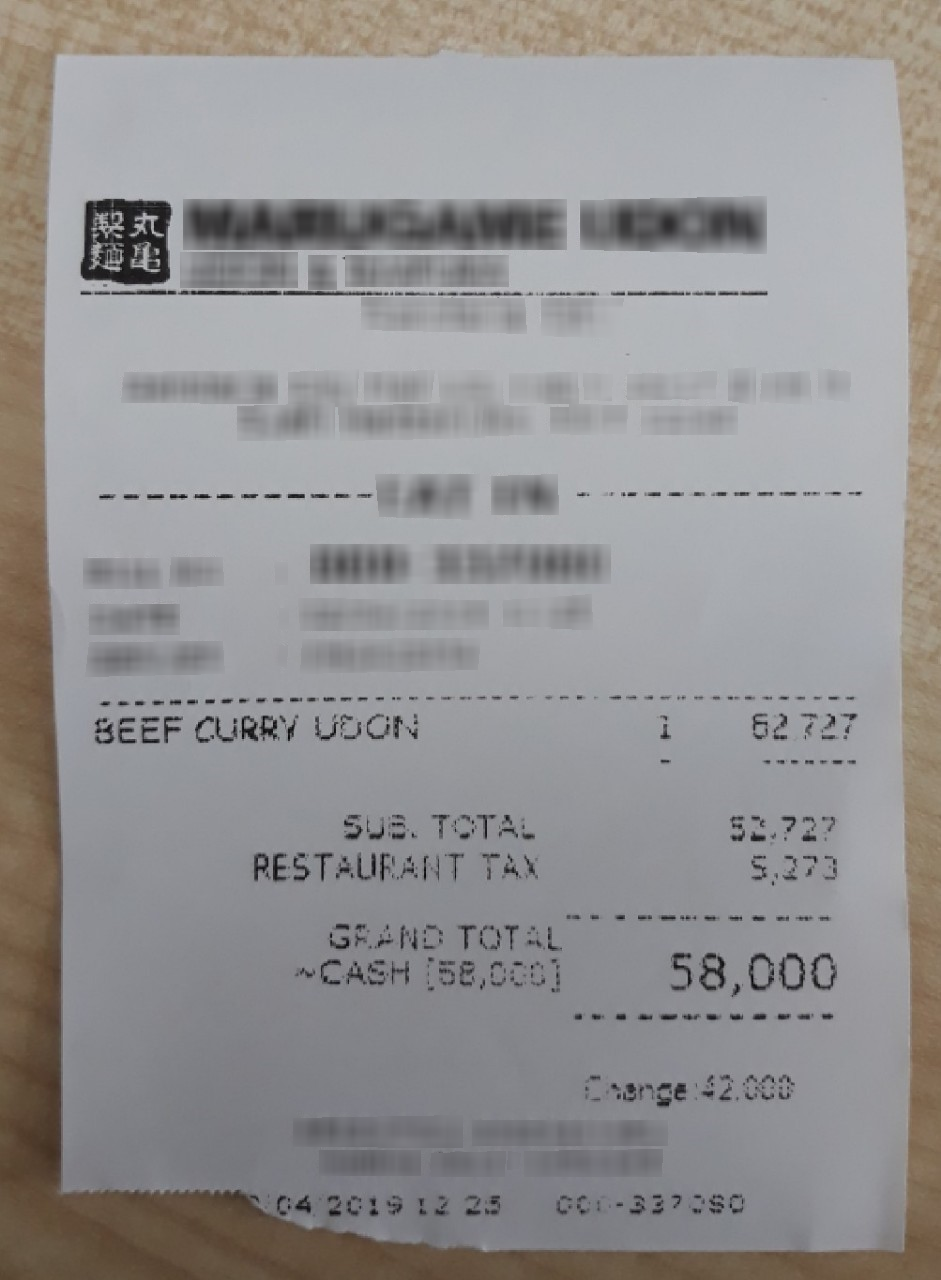
Number of items: 3
Subtotal: 52,727
Tax: 5,273
Total: 58,000
OCR text regions:
text: ~CASH
text: [58,000]
text: BEEF
text: CURRY
text: UDON
text: 1
text: 52,727
text: SUB
text: TOTAL
text: 52,727
text: RESTAURANT
text: TAX
text: 5,273
text: GRAND
text: TOTAL
text: 58,000
text: Change
text: 42,000